Question: What is the main concern?
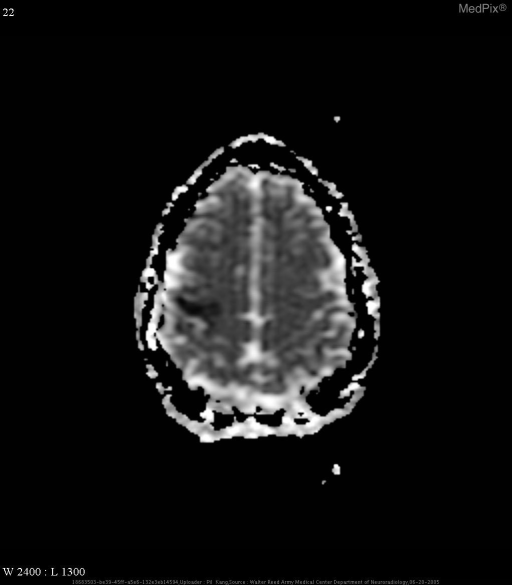
Answer: The findings suggest Non-contrast CT images of the head with "stroke window" settings demonstrate a wedge-shaped focal area of decreased density and loss of gray-white matter differentiation at the leve of the right frontal lobe, just anterior to the central sulcus.

Diffusion weighted and associated ADC map axial MR images show a corresponding focus of restricted diffusion, consistent with an acute infarct.. Diffusion weighted and associated ADC map axial MR images show a corresponding focus of restricted diffusion, consistent with an acute infarct.. The patient might have a history of 36 year-old woman with sudden-onset left-sided hemiparesis.  PMH is significant for a history of SLE..